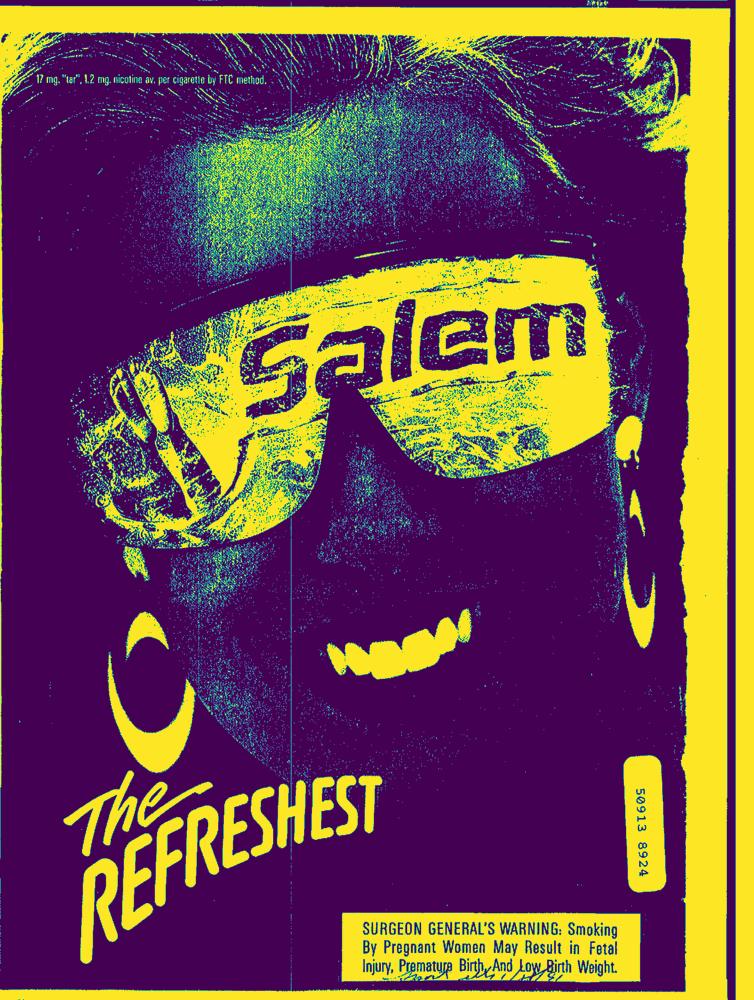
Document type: AD